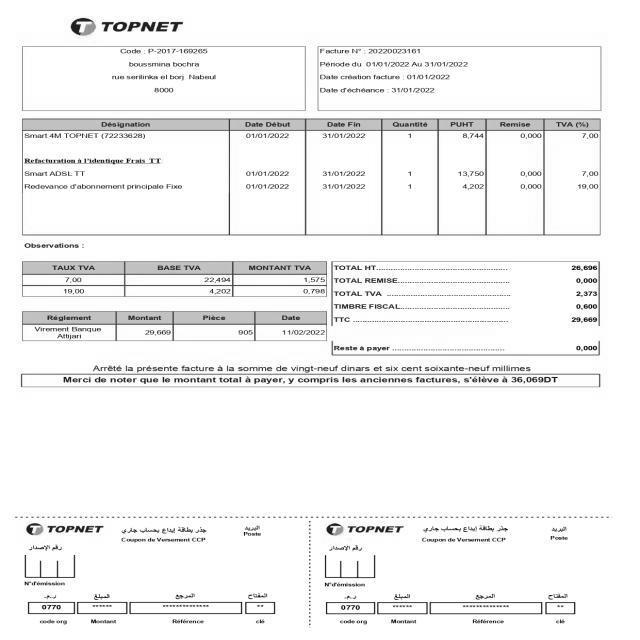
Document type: Invoice